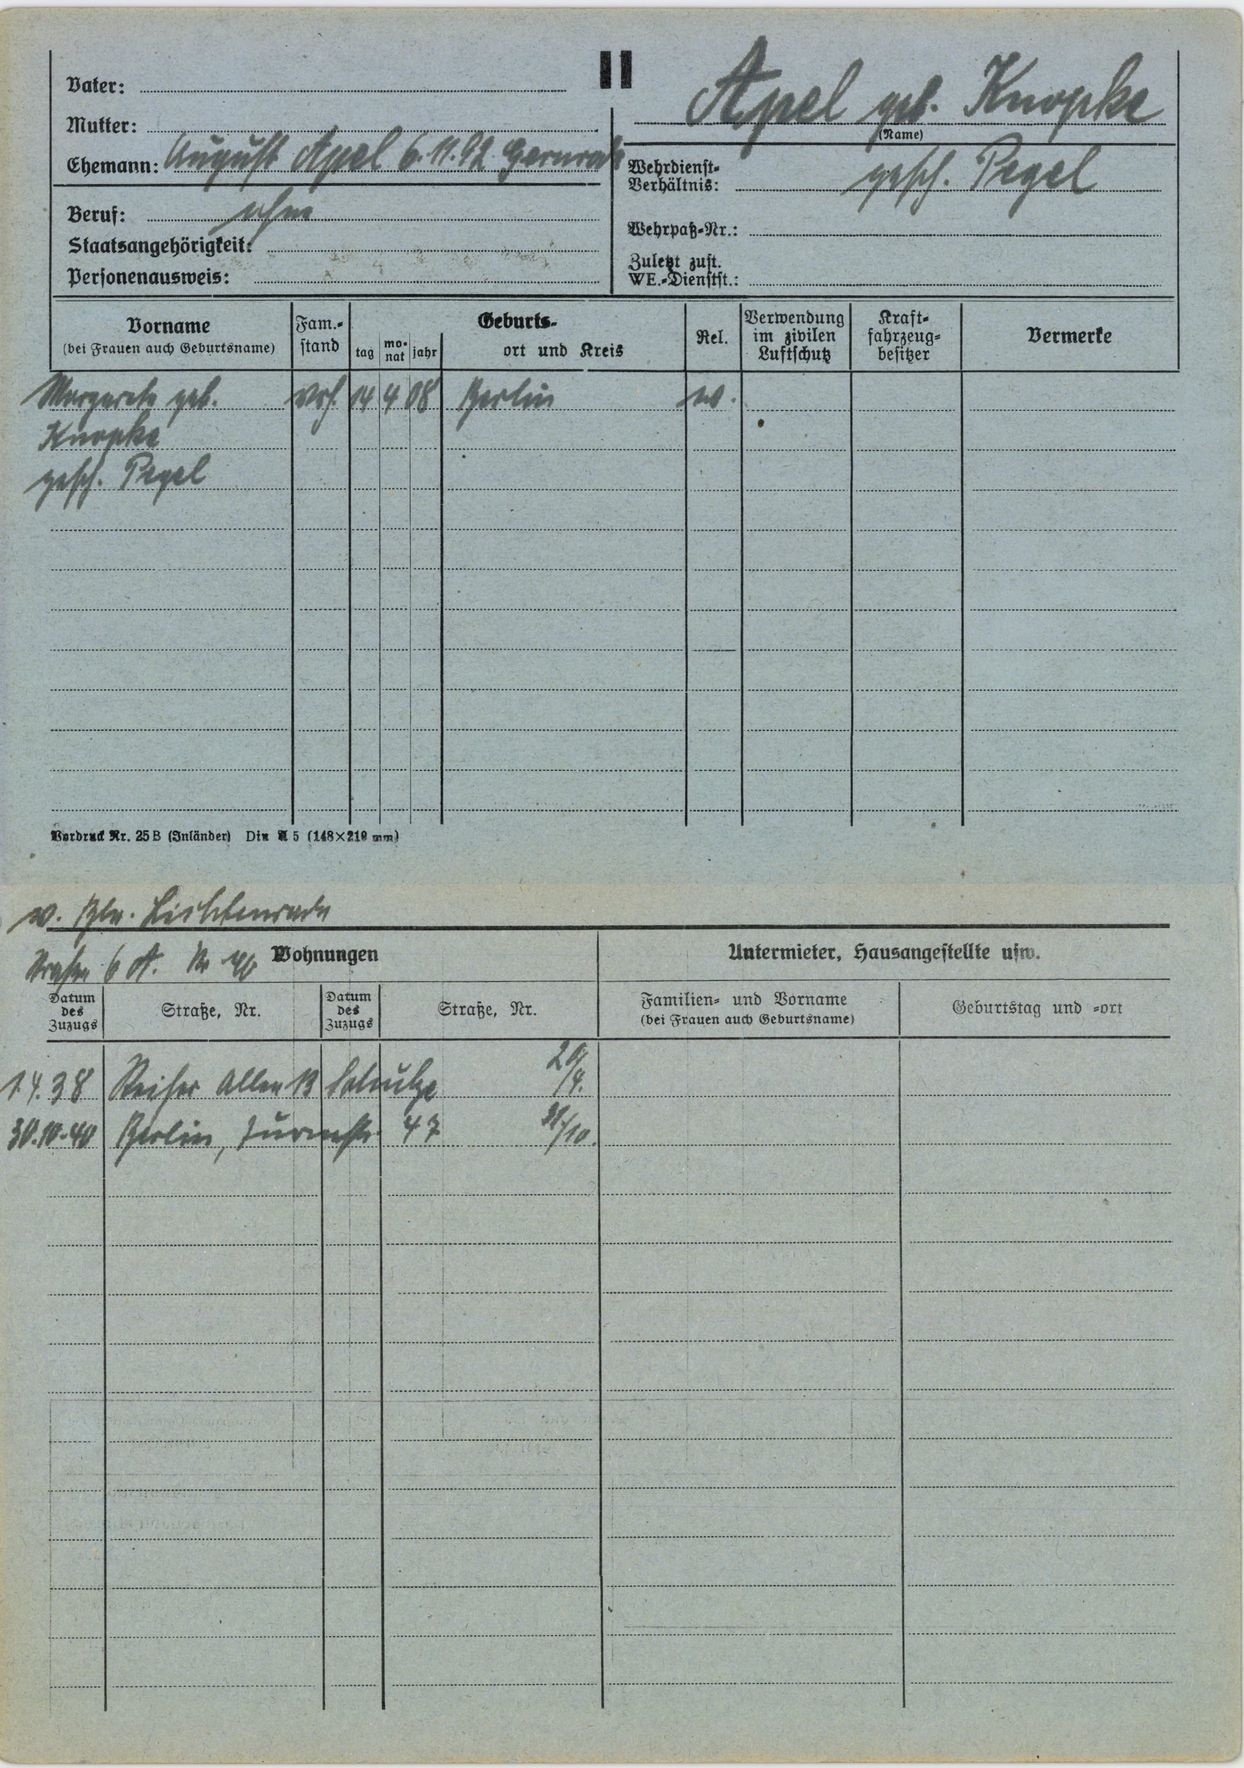
Apel geb. Knopke

gesch. Pegel